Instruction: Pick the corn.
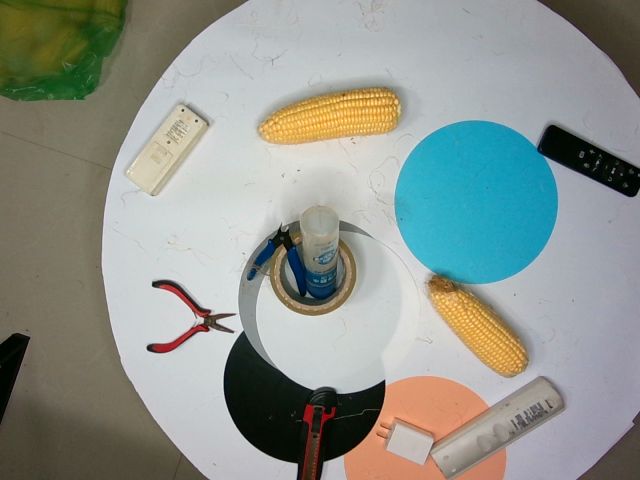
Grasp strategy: vertical